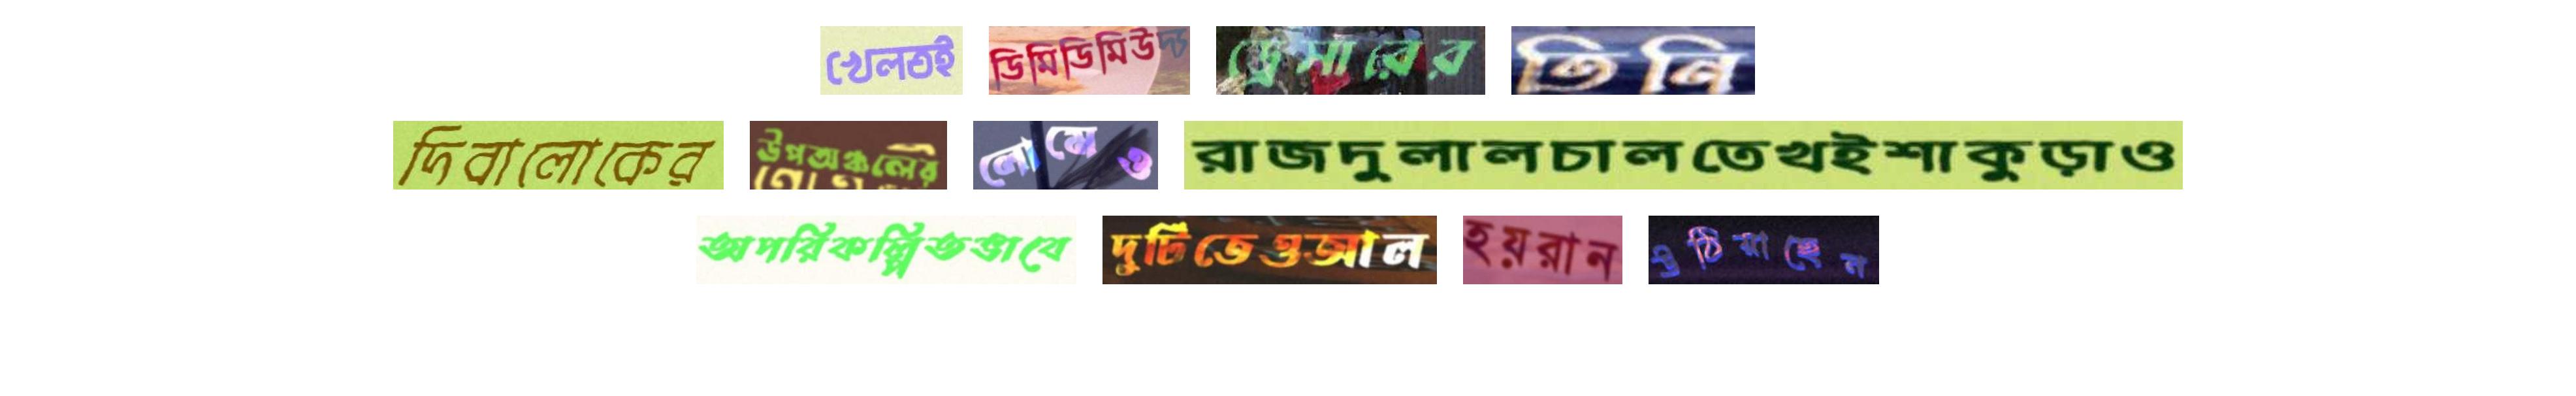
খেলতই ডিমিডিমিউদ্য ড্রেসারের তিনি
দিবালোকের উপঅঞ্চলের লোমেও রাজদুলালচালতেখইশাকুড়াও
অপরিকল্পিতভাবে দুটিতেওআল হয়রান উঠিয়াছেন